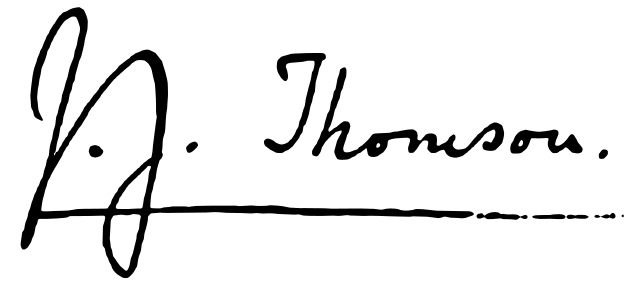
Signature of: j j thomson